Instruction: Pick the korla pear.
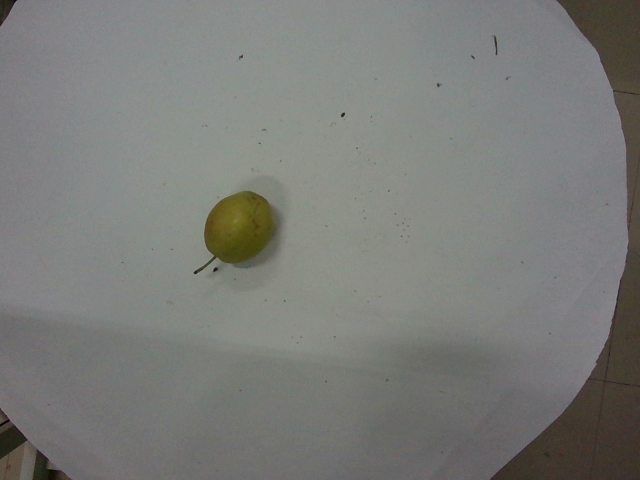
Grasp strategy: vertical